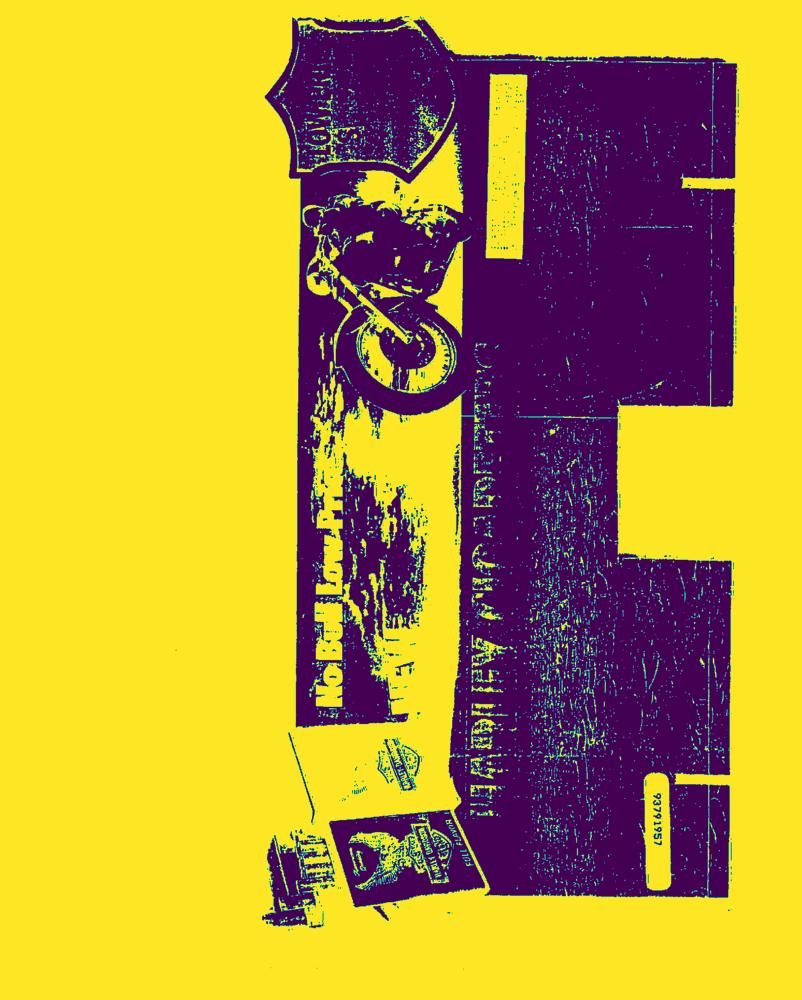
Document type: AD